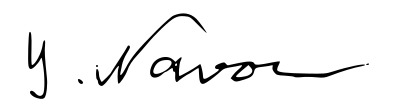
Signature of: isaac navon